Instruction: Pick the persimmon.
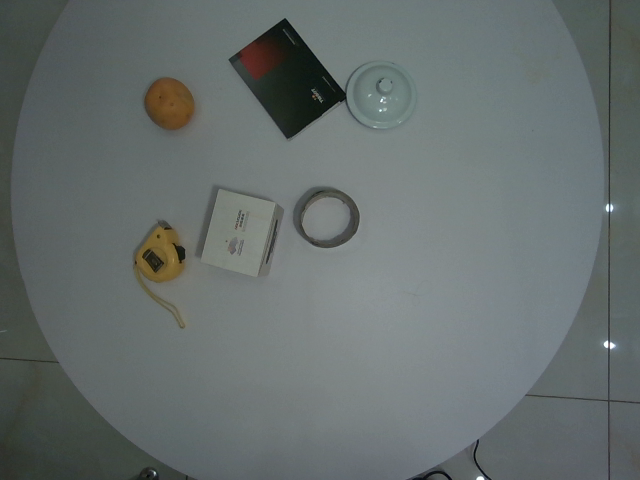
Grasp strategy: vertical